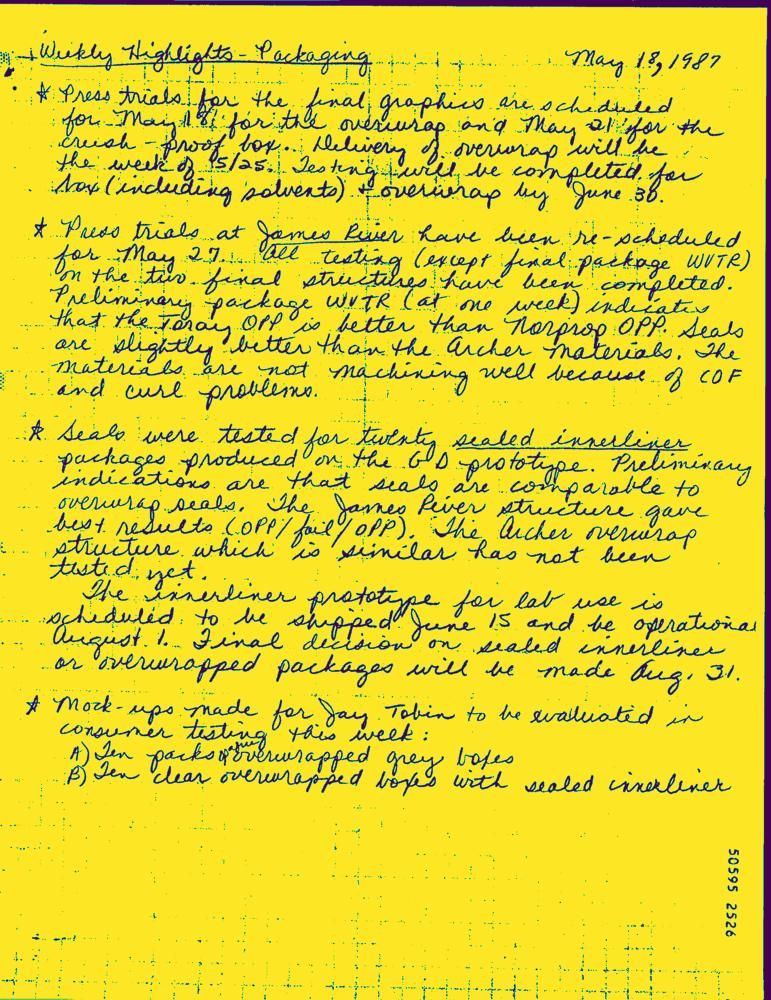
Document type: Hand-Written